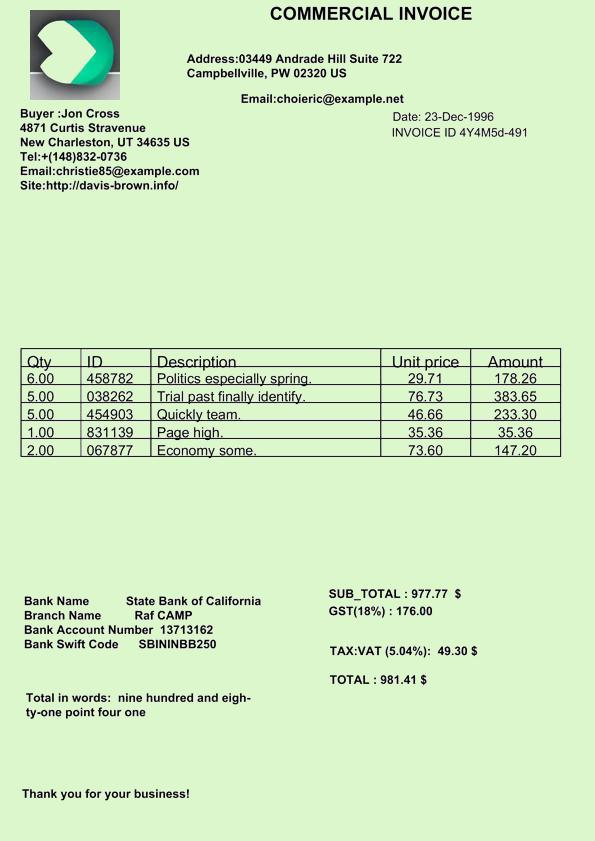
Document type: Invoice